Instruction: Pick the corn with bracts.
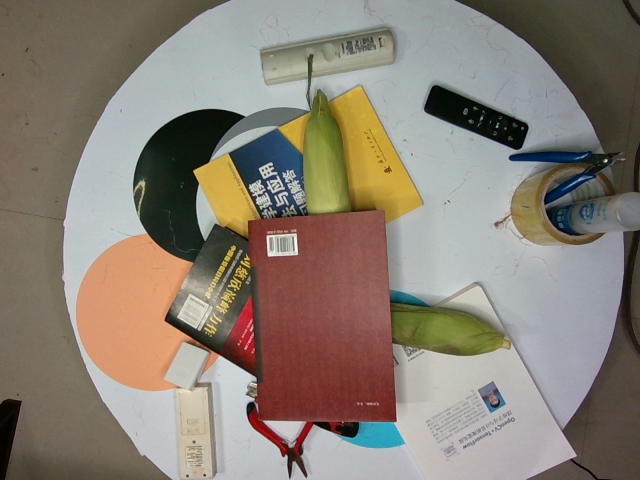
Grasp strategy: vertical